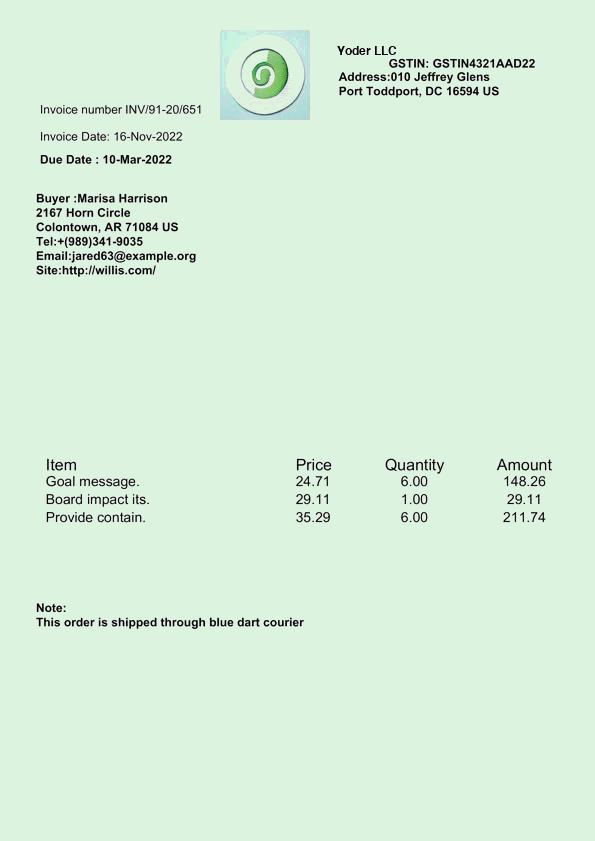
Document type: Invoice